Question: What is the potential diagnosis?
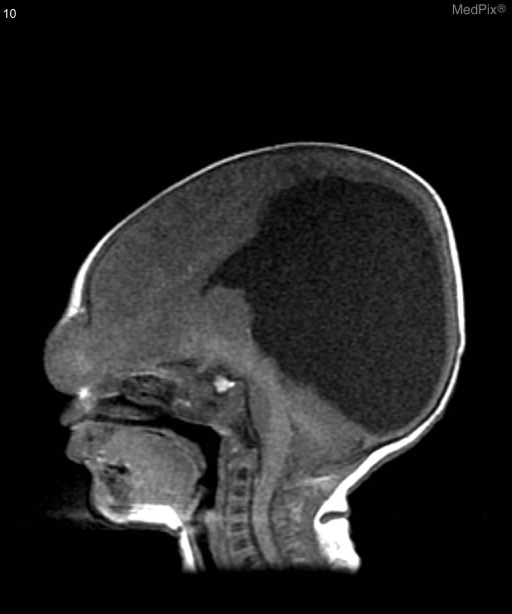
Answer: The possible diagnosis includes Encephalocele
Meningocele
Glioma
Hemangioma
Nasal Dermoid.